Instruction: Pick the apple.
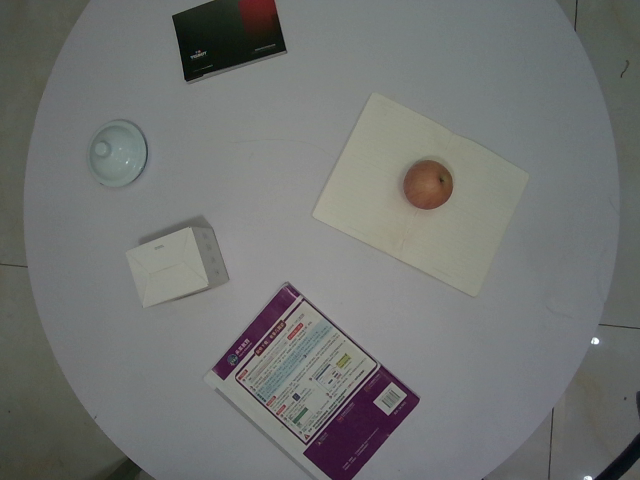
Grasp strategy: vertical